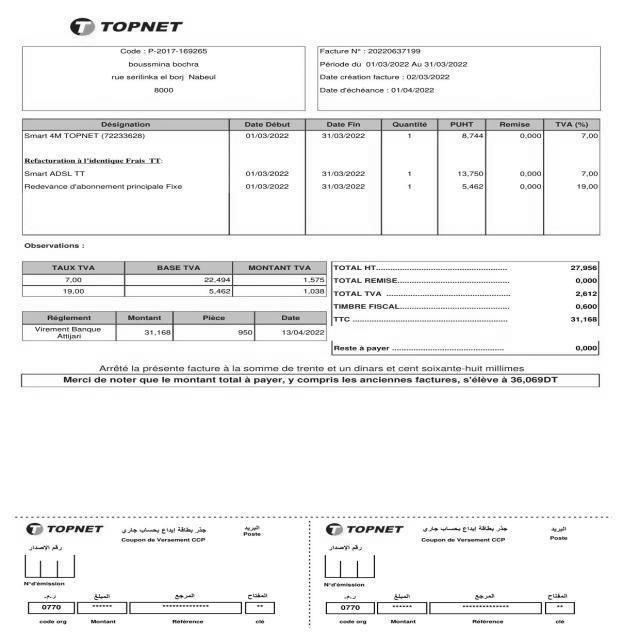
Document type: Invoice